Question: What was observed in the imaging?
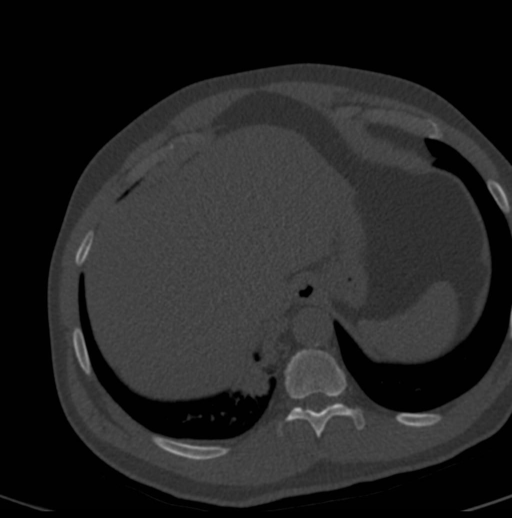
Answer: The imaging shows Non-enhanced virtual colonoscopy images demonstrate a soft tissue density mass within the right lower lobe.

Intravenous contrast enhanced CT of the chest demonstrates a well-defined mass within the right lower lobe with an arterial supply arising from the abdominal aorta.  Lung window images demonstrate no air-filled bronchi within the mass.

3D reconstructed image from the Vitrea workstation demonstrates the mass within the right lower lobe adjacent to the right hemi-diaphragm. Non-enhanced virtual colonoscopy images demonstrate a soft tissue density mass within the right lower lobe..